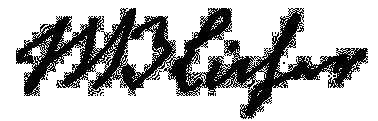
Signature of: steen steensen blicher